Question: What was observed in the imaging?
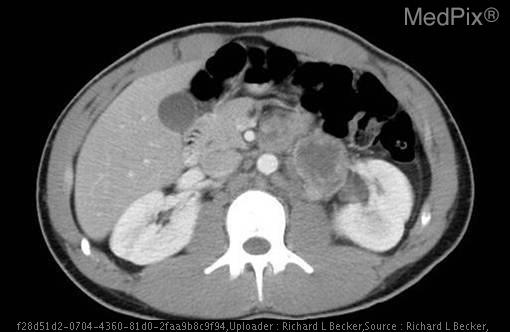
Answer: The imaging shows Testicle Ultrasound
•  Well-circumscribed, heterogeneously hypoechoic mass with mixed solid and cystic components, arising from the left testicle and confined within the tunica albuginea.

Abdominal CT
•  Bulky retroperitoneal and para-aortic lymphadenopathy.

Chest Film and CT
•  Supraclavicular and subcarinal adenopathy and multiple lung nodules.

All of these findings suggest a metastatic testicular cancer Para-aortic lymphadenopathy..